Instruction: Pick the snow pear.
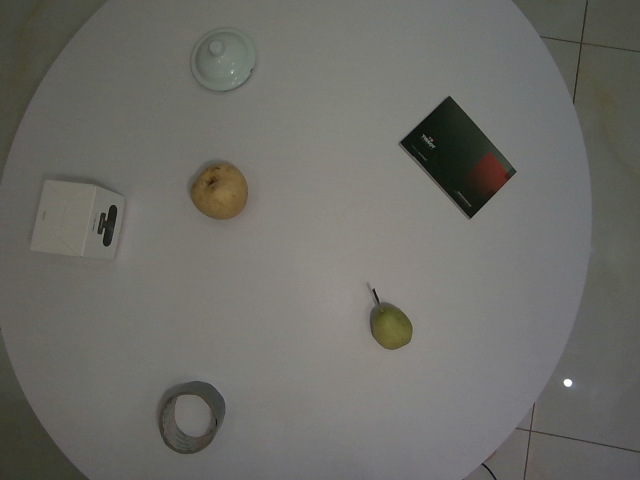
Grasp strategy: vertical